Question: What are the imaging findings?
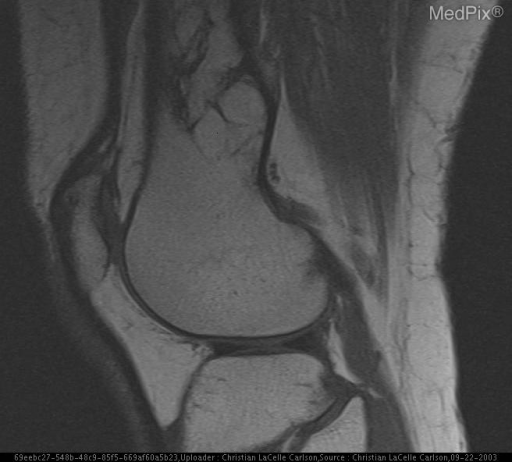
Answer: The imaging shows A geographic, lobulated, well marginated, radiolucent, expansile, medulary lesion with a thin rim of sclerosis and central calcific densities is seen on plain radiograph in the posterior aspect of the metadiaphysis of the distal right femur without cortical destruction.  T1 and T2 weighted magnetic resonance images show the lesion to have signal isointense to fat and a sclerotic rim. MRI of the right knee reveals a well-defined, eccentric 20x42x42mm elliptical mass in the distal lateral metadiaphysis of the right femur.  The cortex is expanded, but there is no endosteal erosion or irregularity.  Marrow space is within normal limits.  The signal intensity within the mass is isointense to fat on T1 and proton density fat suppressed images consistent with an intraosseous lipoma..